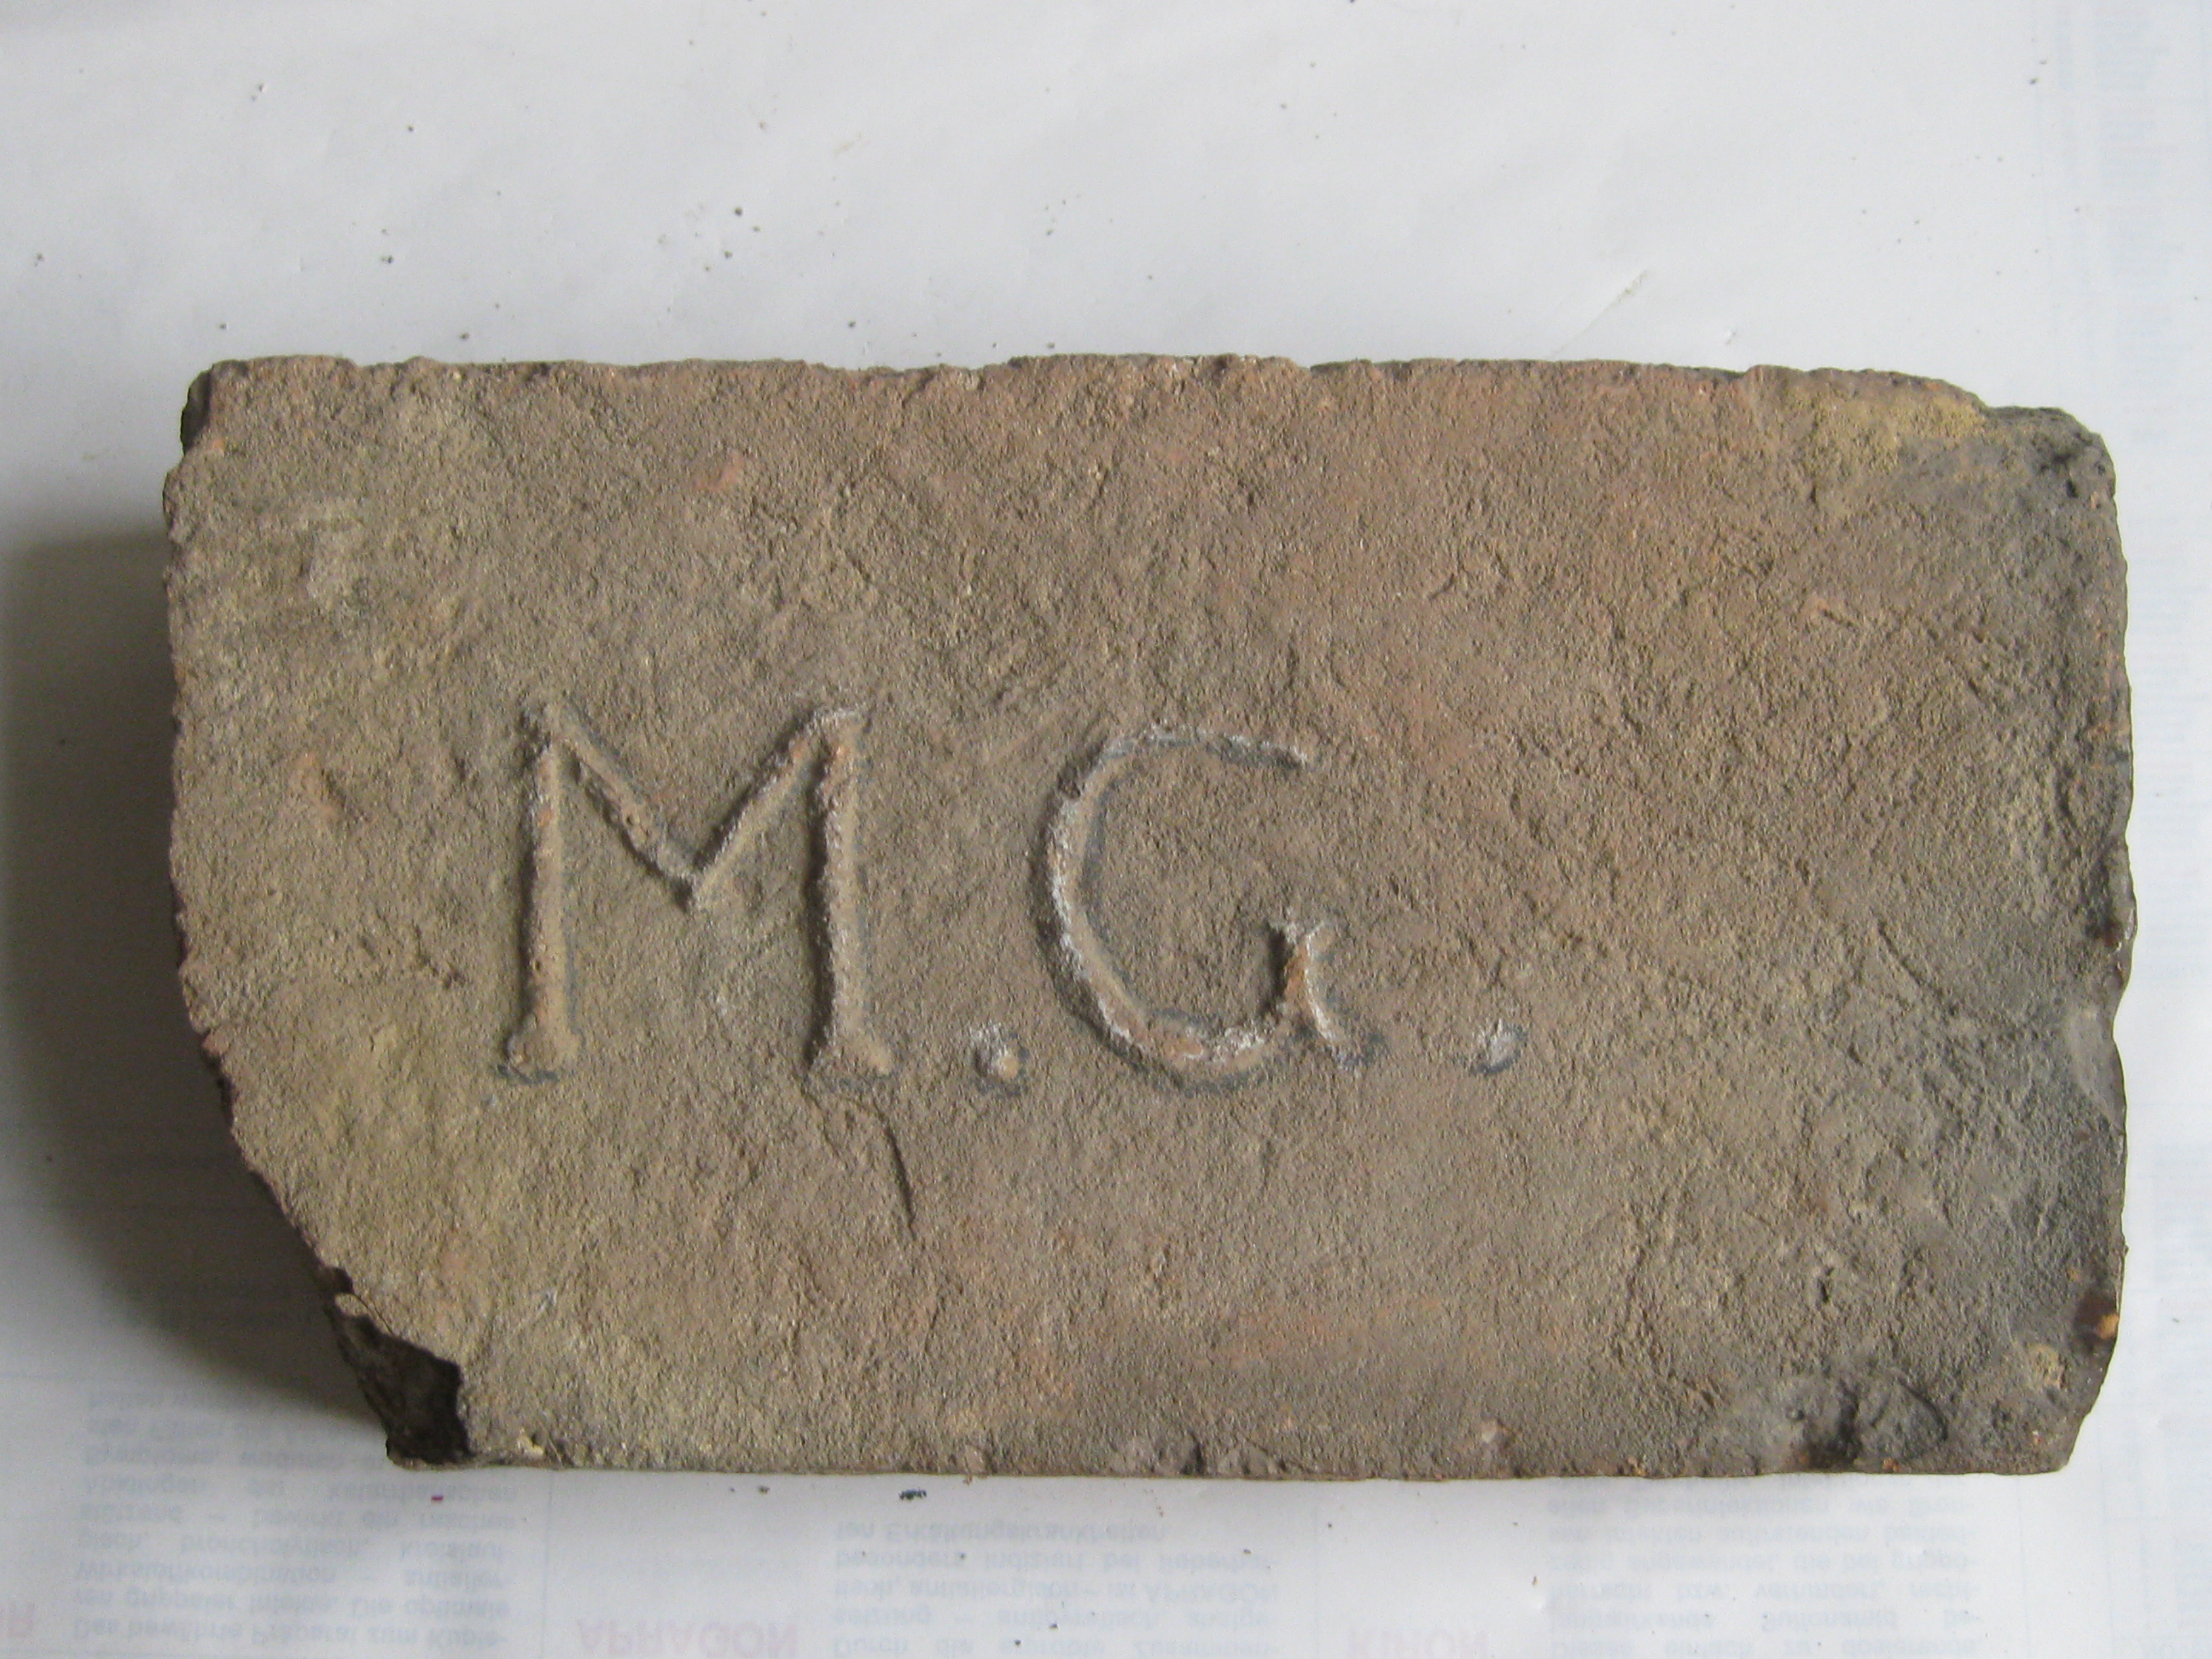
Signature of: mathias gansterer